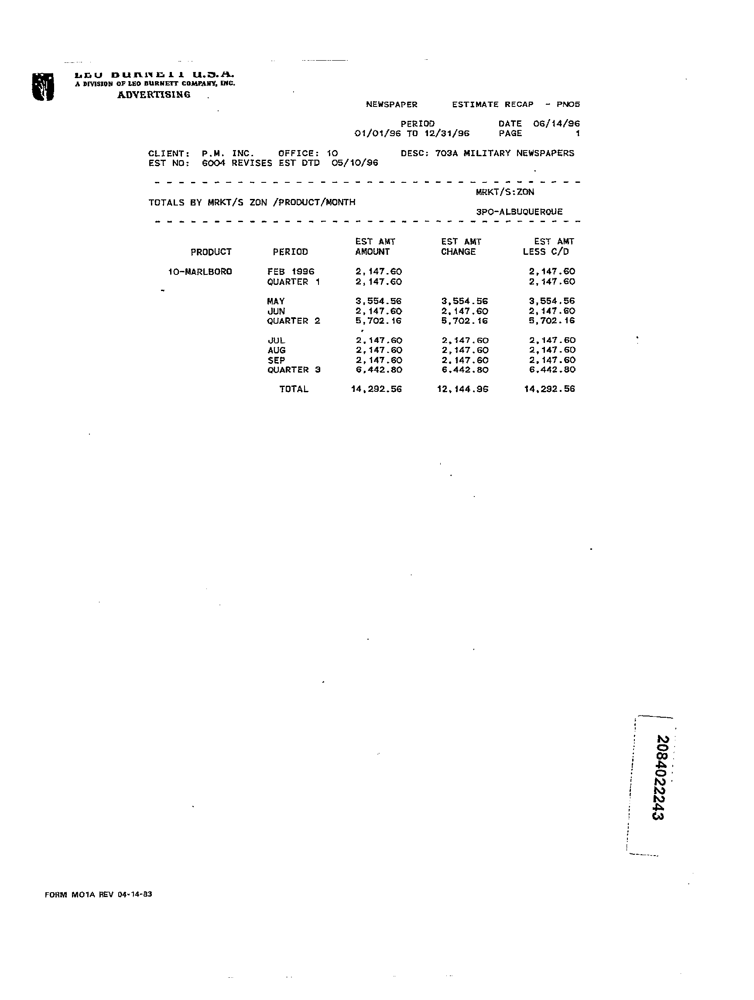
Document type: Invoice